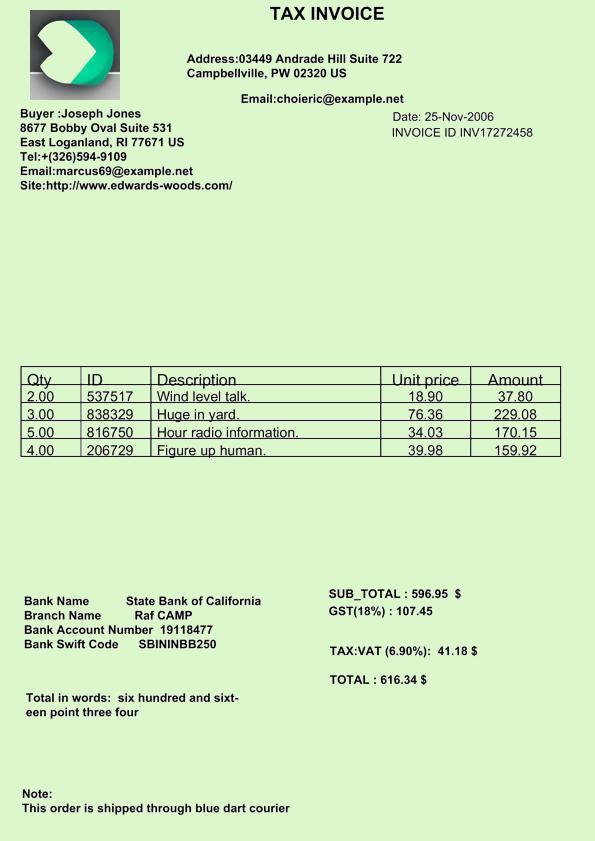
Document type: Invoice